Question: What is the mailing or notice date provided in the document?
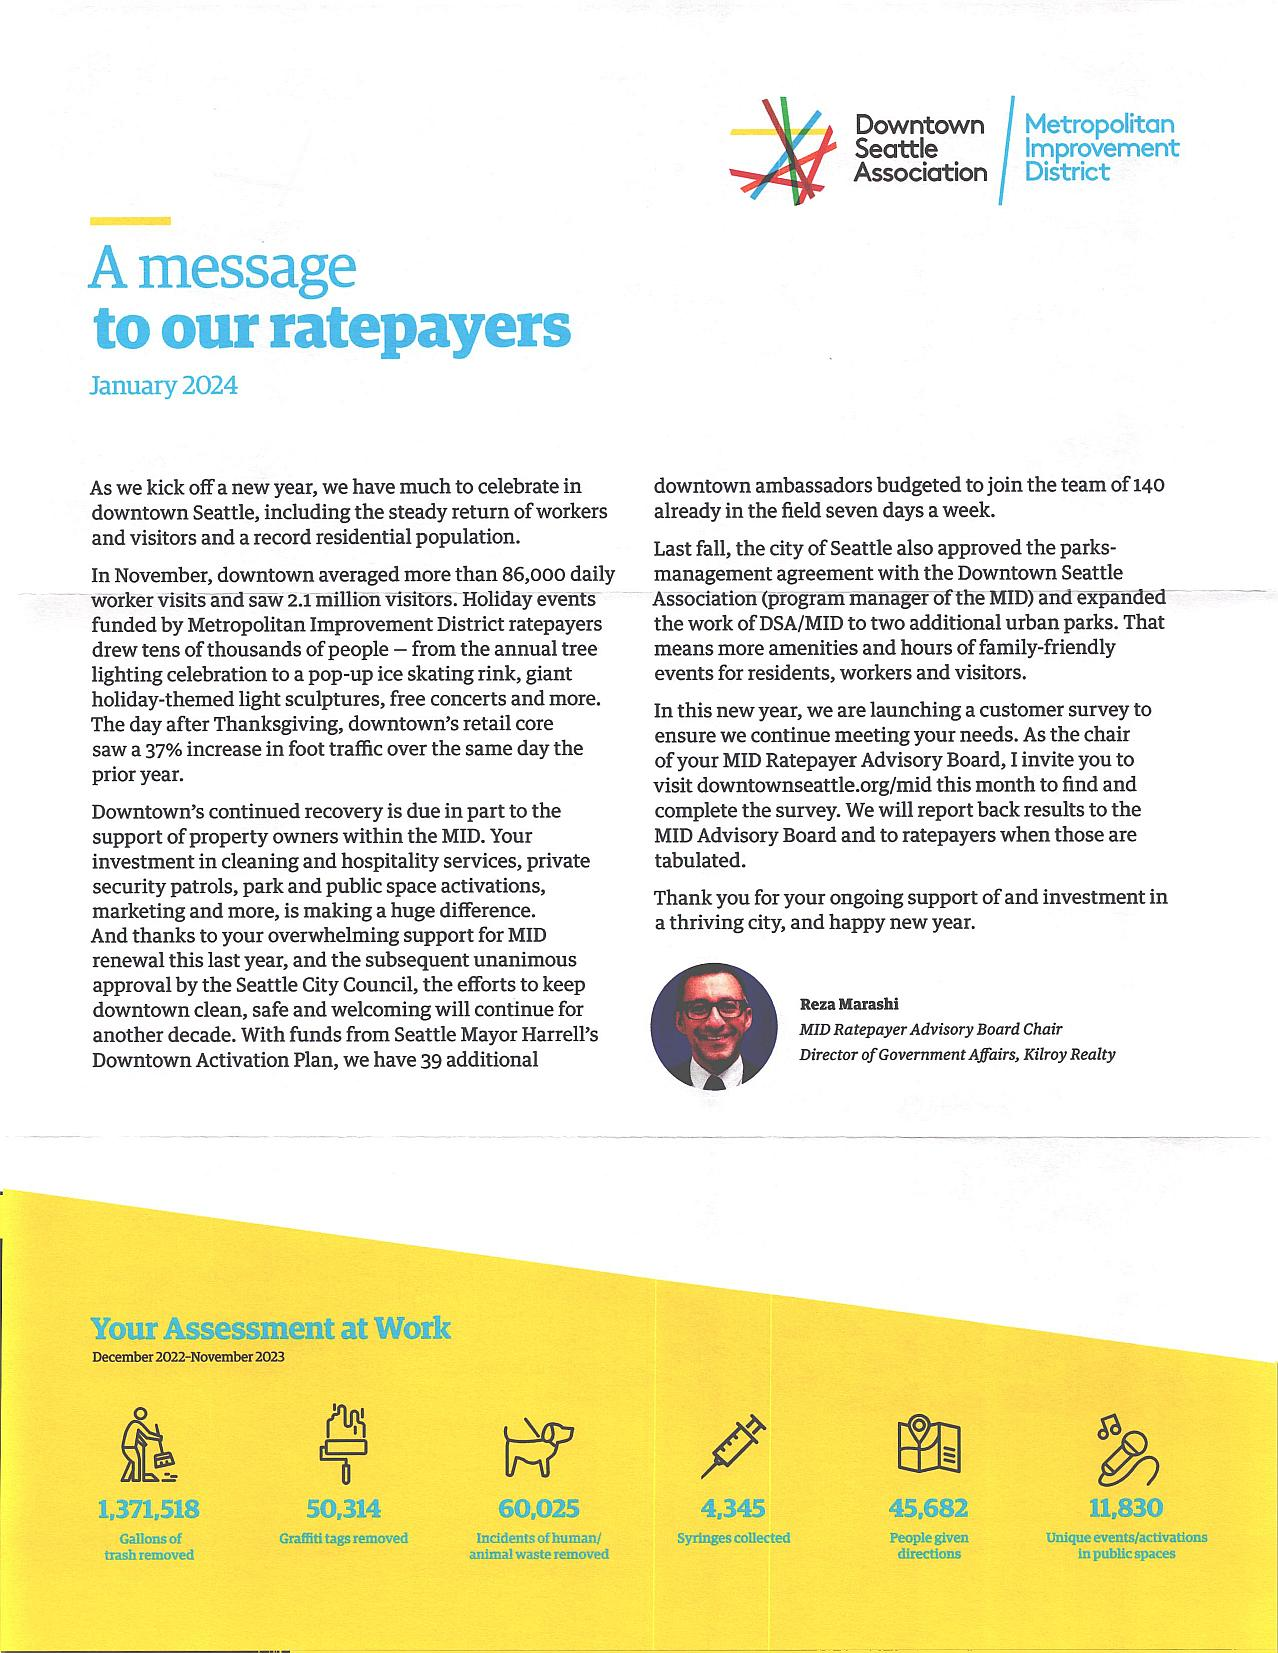
Answer: "24-Jan"